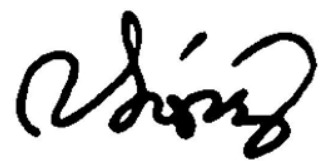
Signature of: raymond lopez